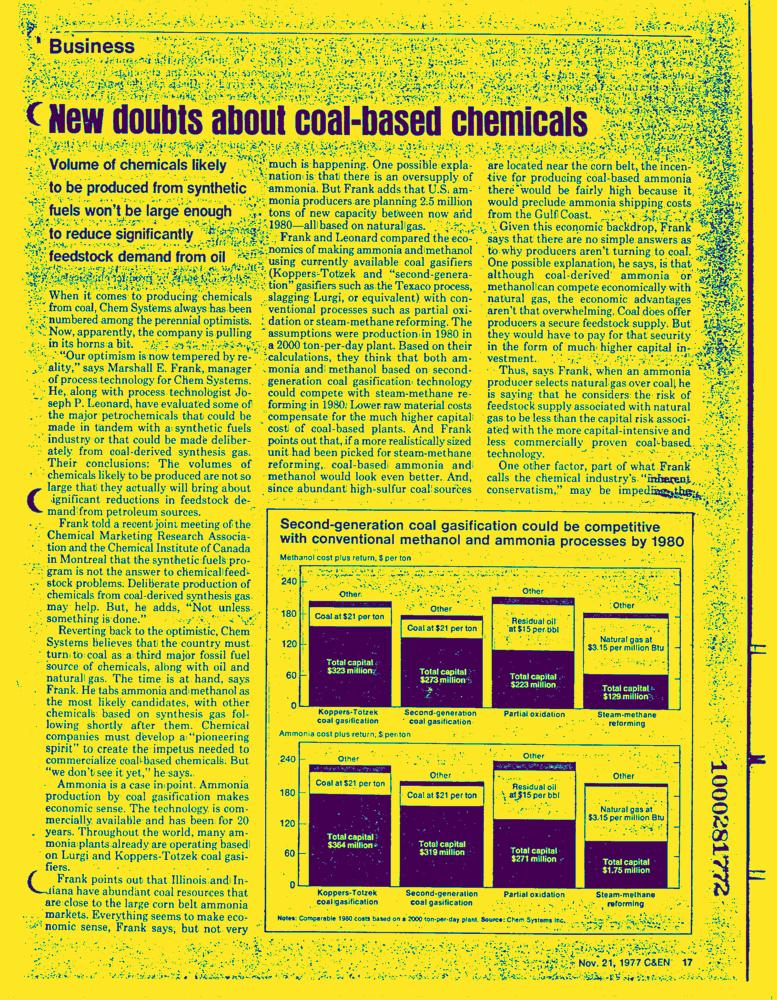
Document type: News-Article